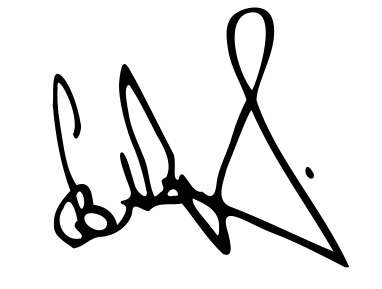
Signature of: vladimir krutov